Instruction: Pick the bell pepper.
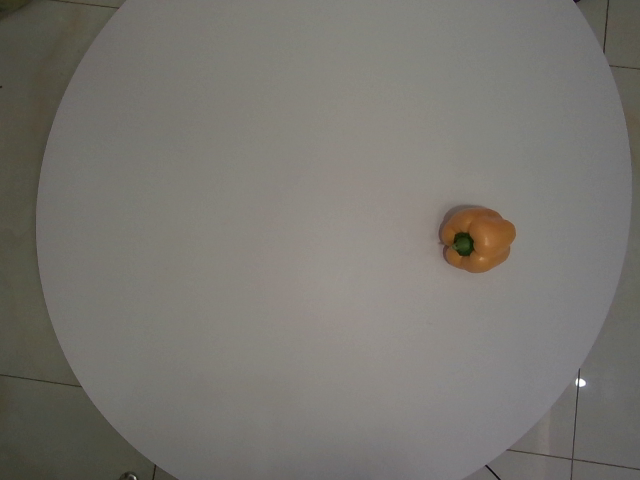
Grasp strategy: vertical